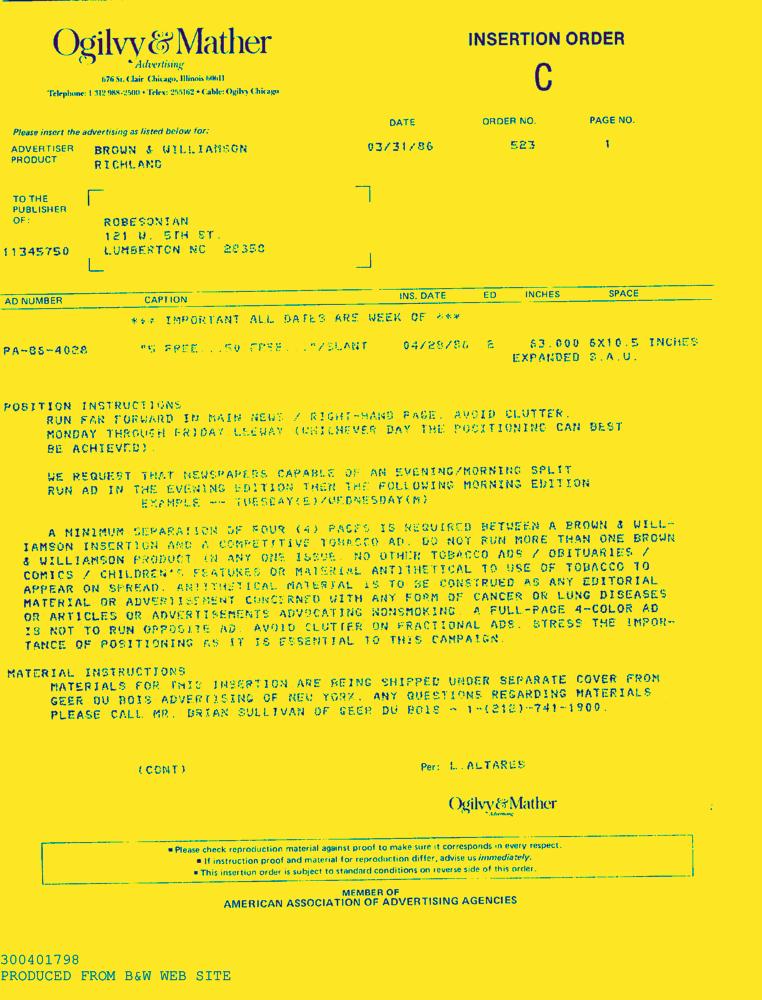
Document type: AD